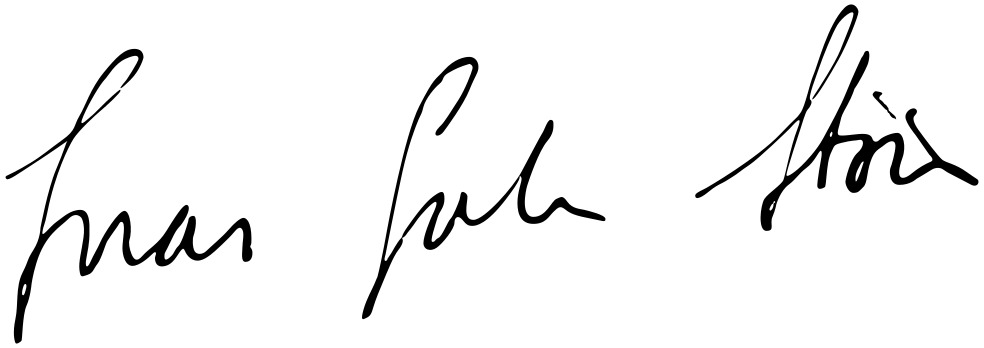
Signature of: jonas gahr støre